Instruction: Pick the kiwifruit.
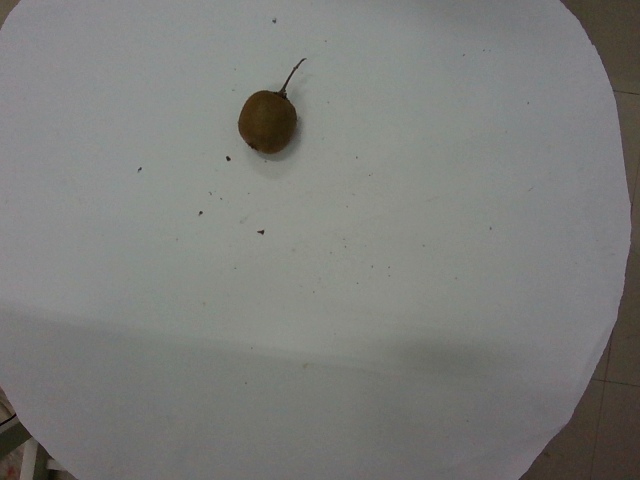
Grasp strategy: vertical